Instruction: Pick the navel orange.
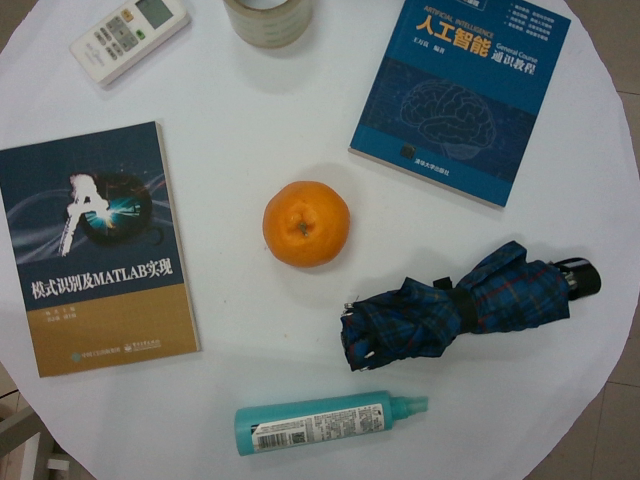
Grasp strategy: vertical